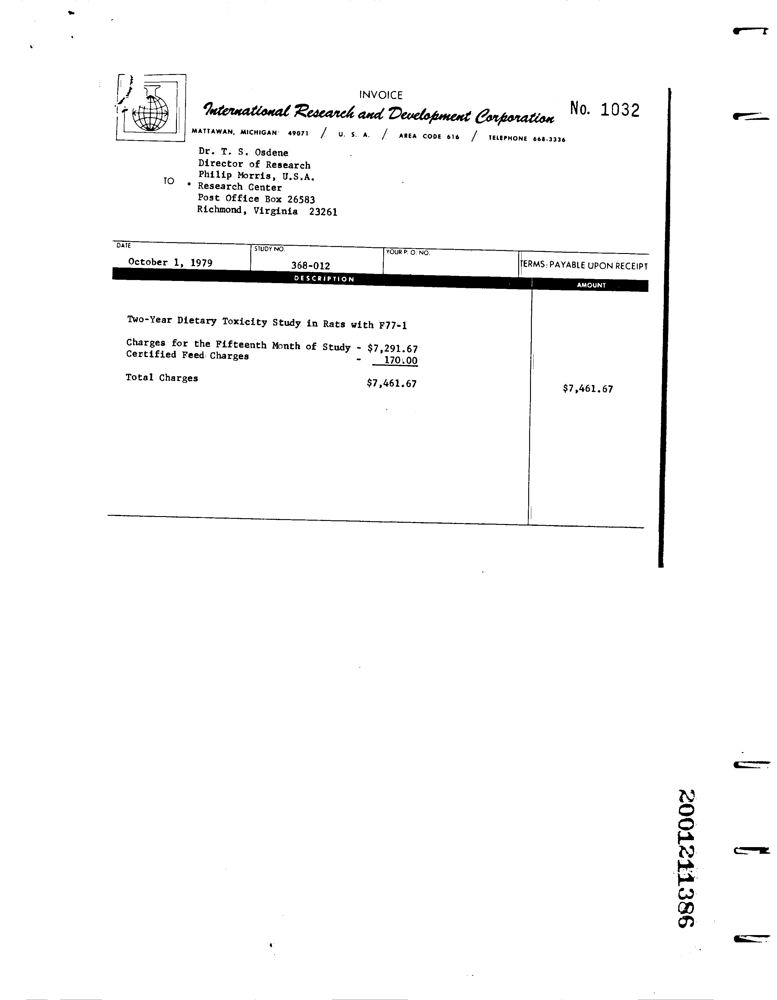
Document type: Invoice